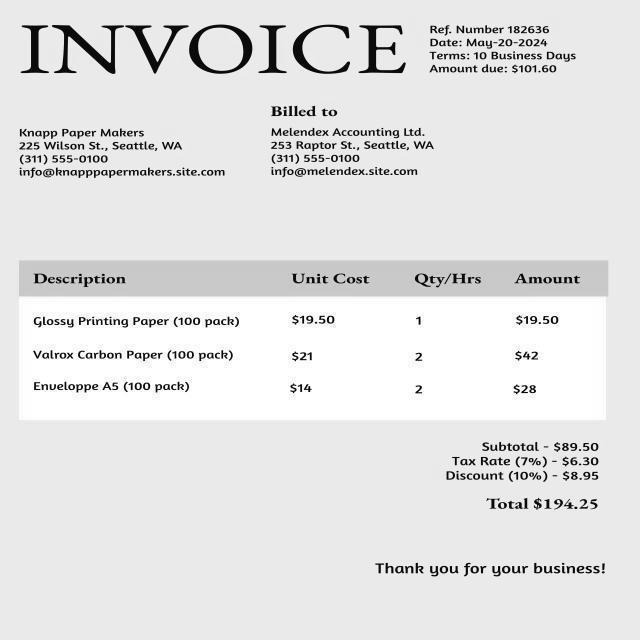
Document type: Invoice